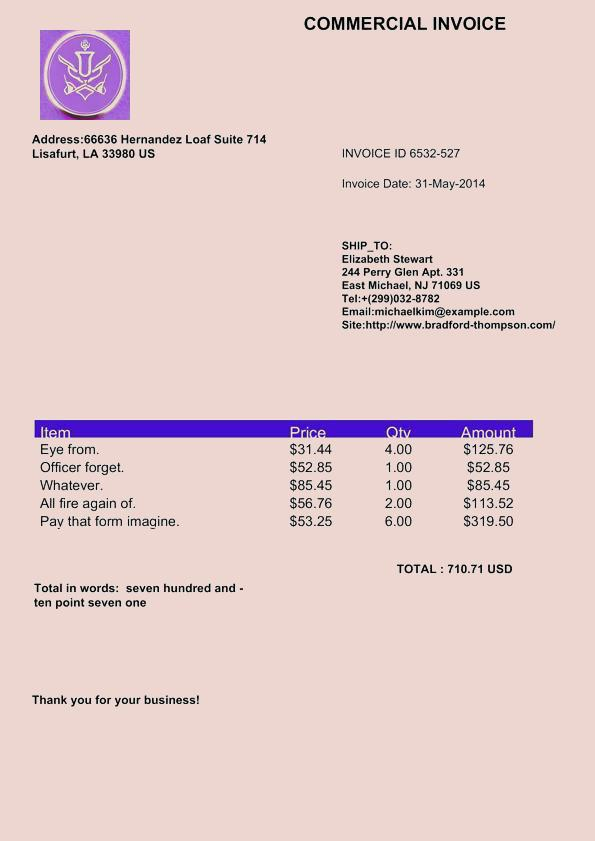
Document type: Invoice